Retrieve the amount in words, amount in figures, name of the payee, date on the cheque, and the bank name from the image.
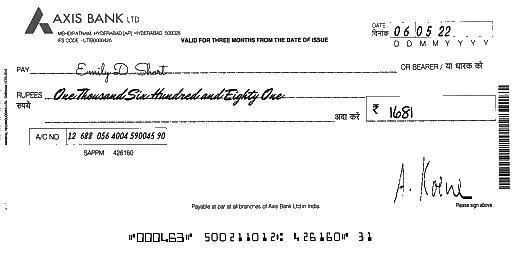
amt_in_words: One Thousand Six Hundred and Eighty One
amt_in_figures: 1681
payee_name: Emily D. Short
bank_name: AXIS BANK
cheque_date: 06/05/22